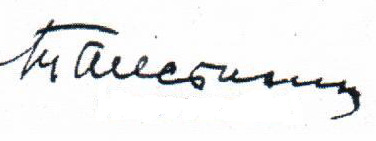
Signature of: q51669931